Question: What is the assessed value of the property as noted in the document?
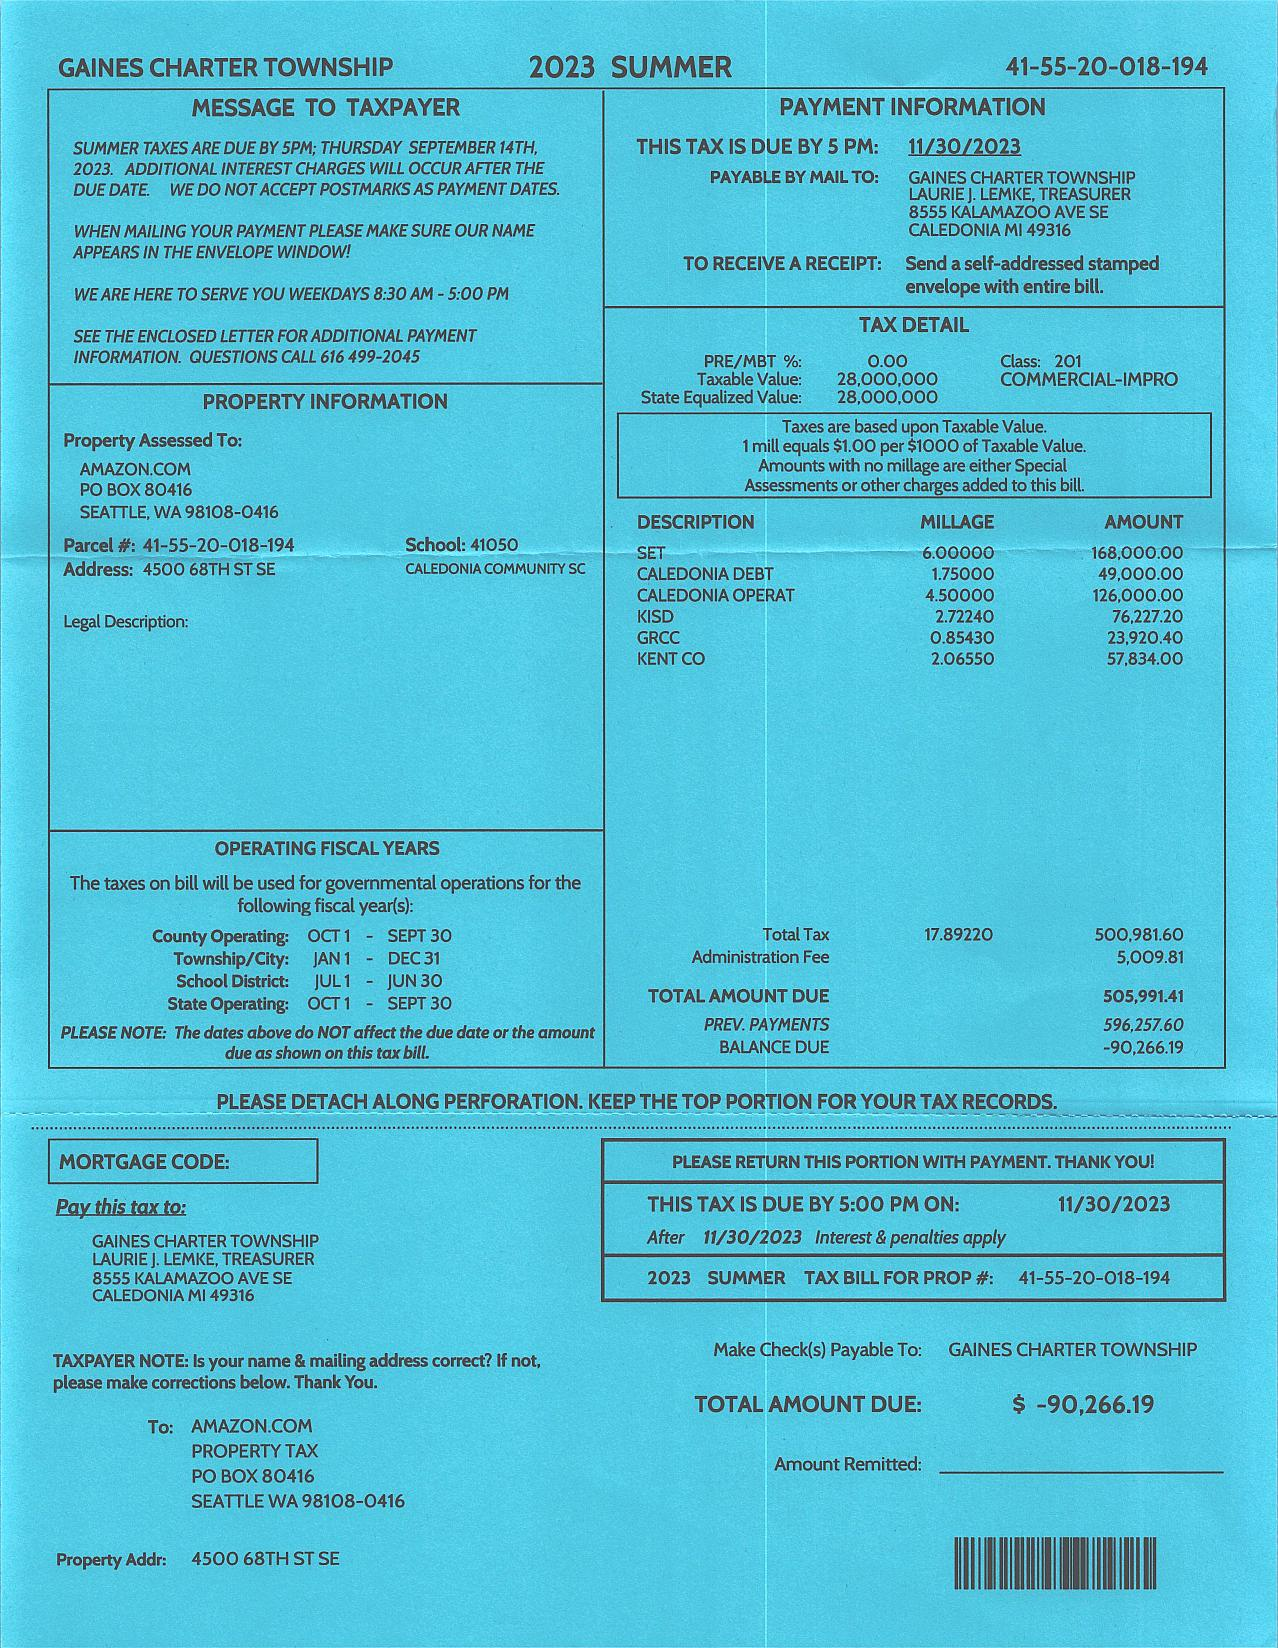
Answer: "28,000,000"